Question: What jurisdiction, city, or county is the document associated with?
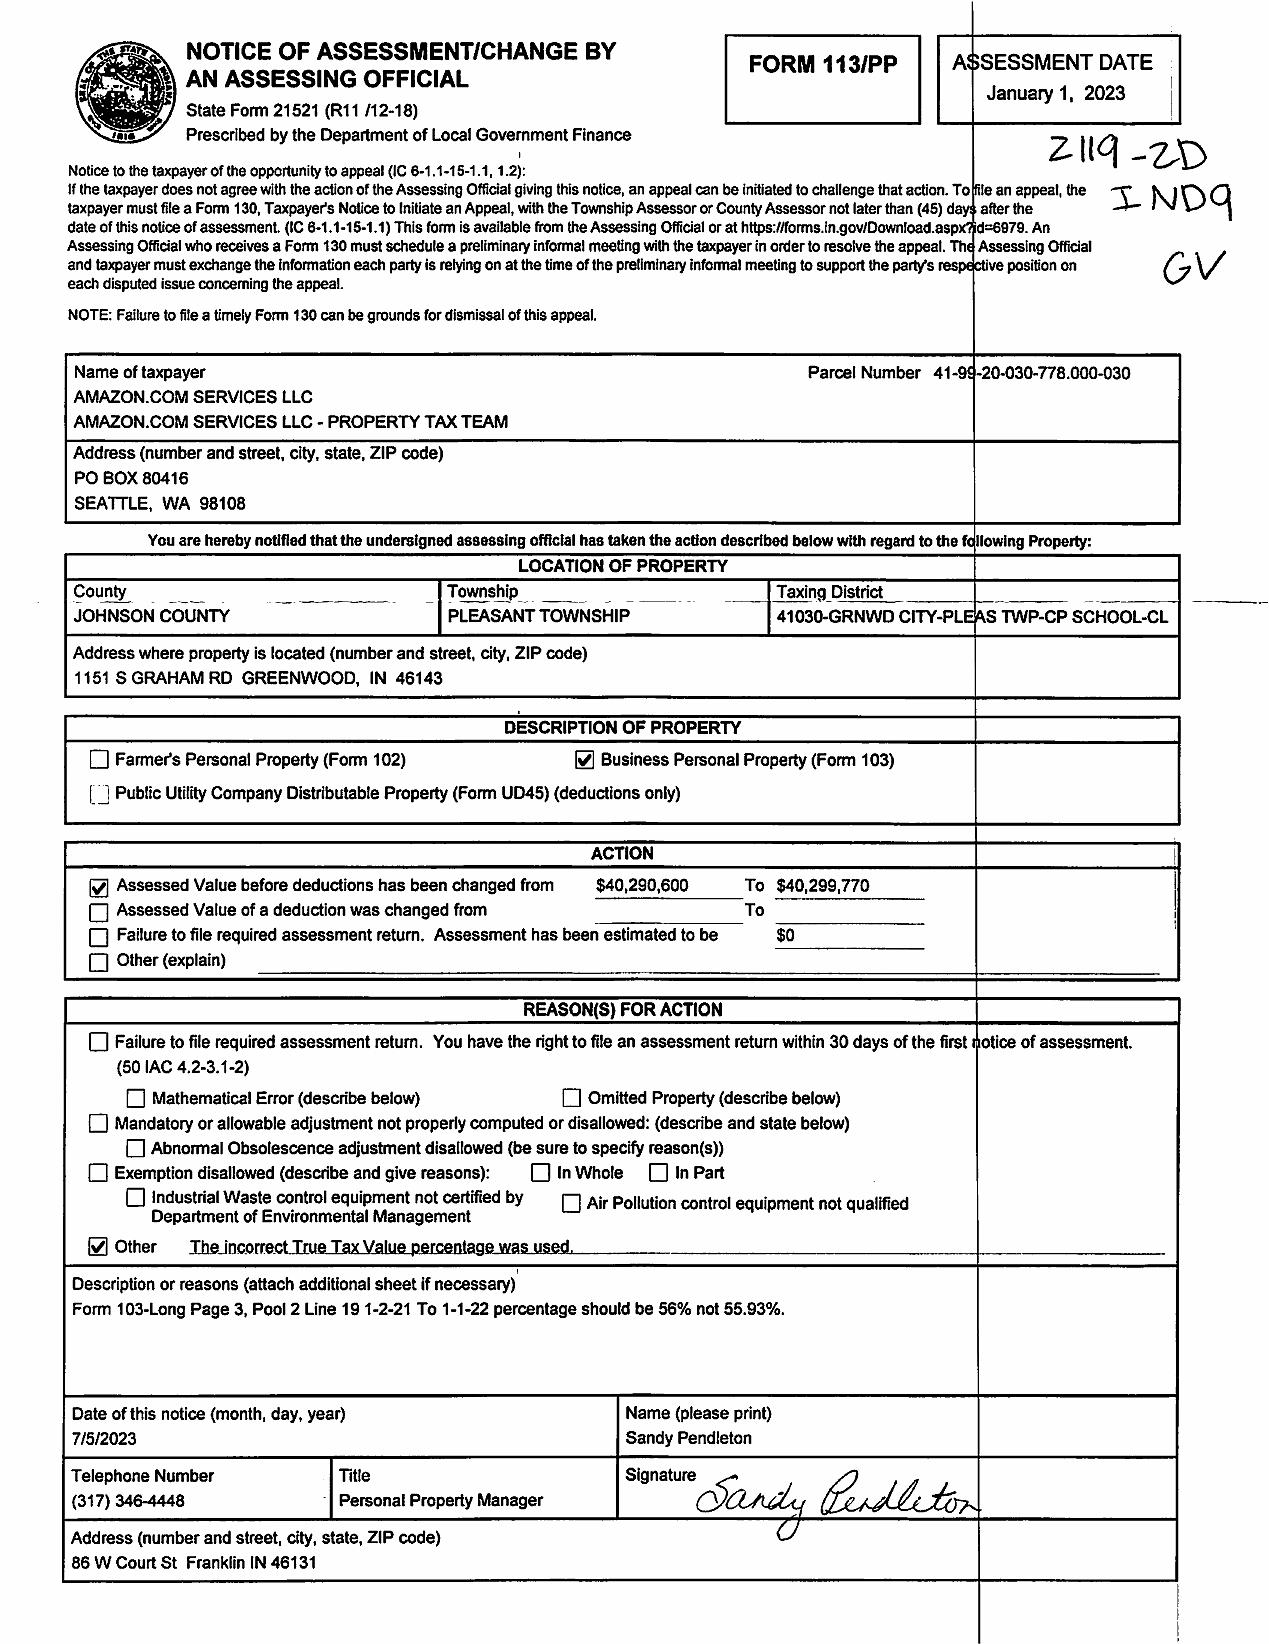
Answer: "Johnson County"